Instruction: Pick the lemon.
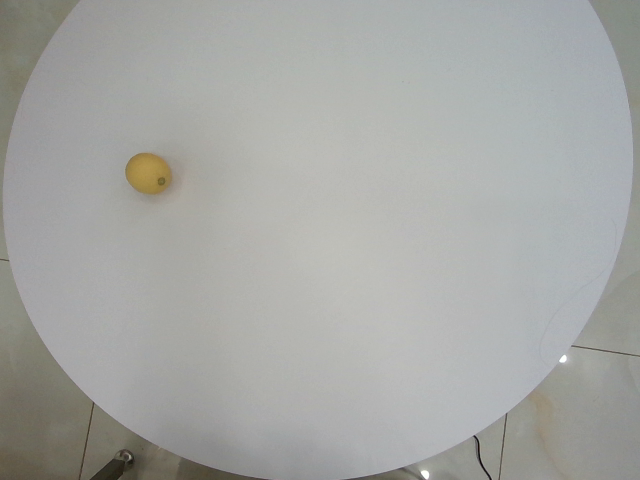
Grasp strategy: vertical